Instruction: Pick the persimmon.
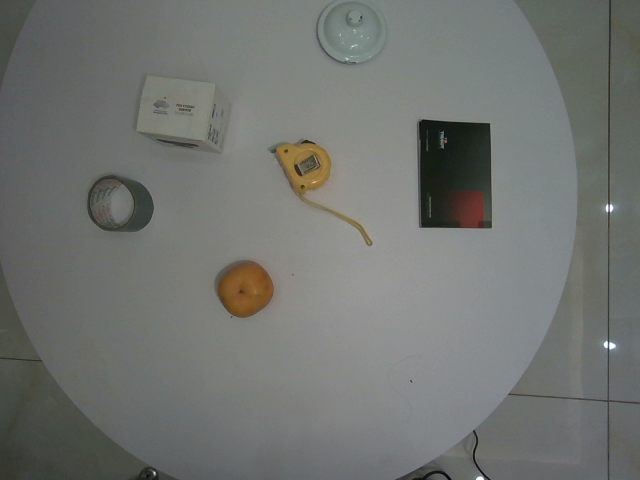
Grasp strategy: vertical